Question: In what way does the history help explain the case?
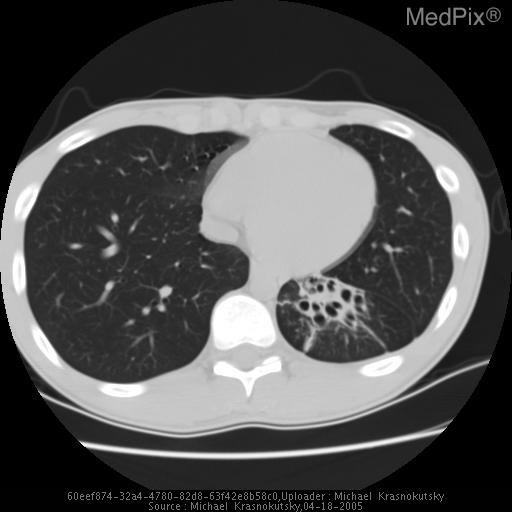
Answer: The patient's history of 15 year old boy, air evacuated from Japan with a history of recurrent productive cough. is key in understanding the case.